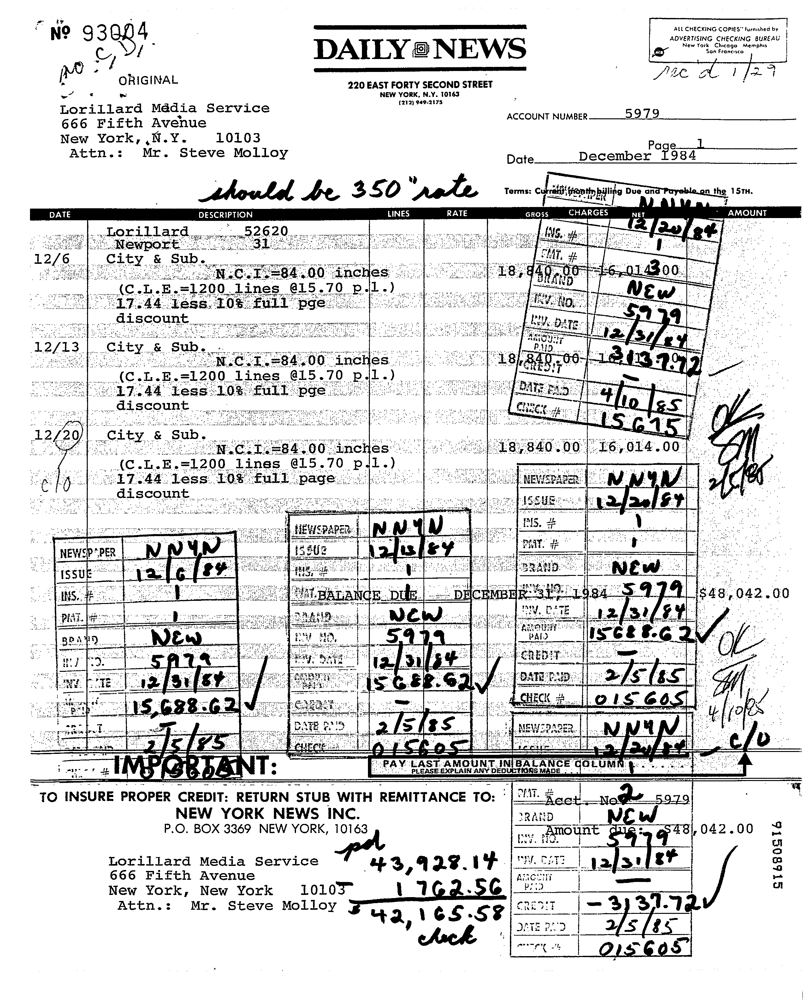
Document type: Invoice